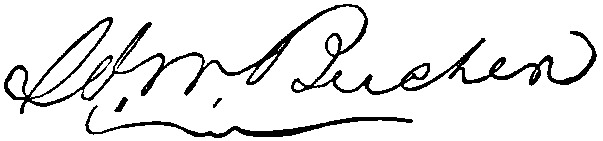
Signature of: henry ward beecher